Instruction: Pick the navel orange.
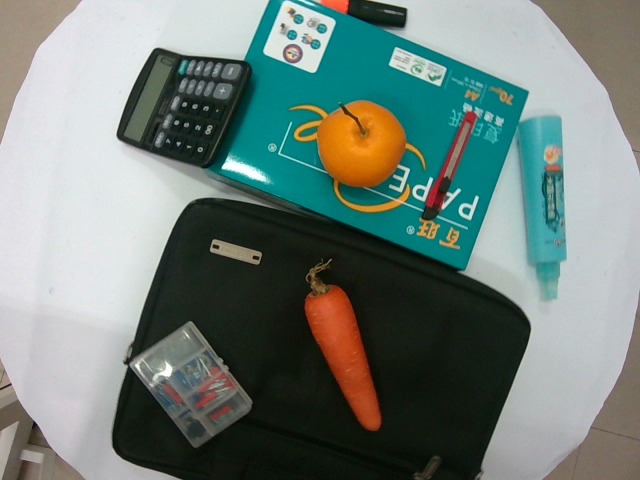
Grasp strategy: vertical